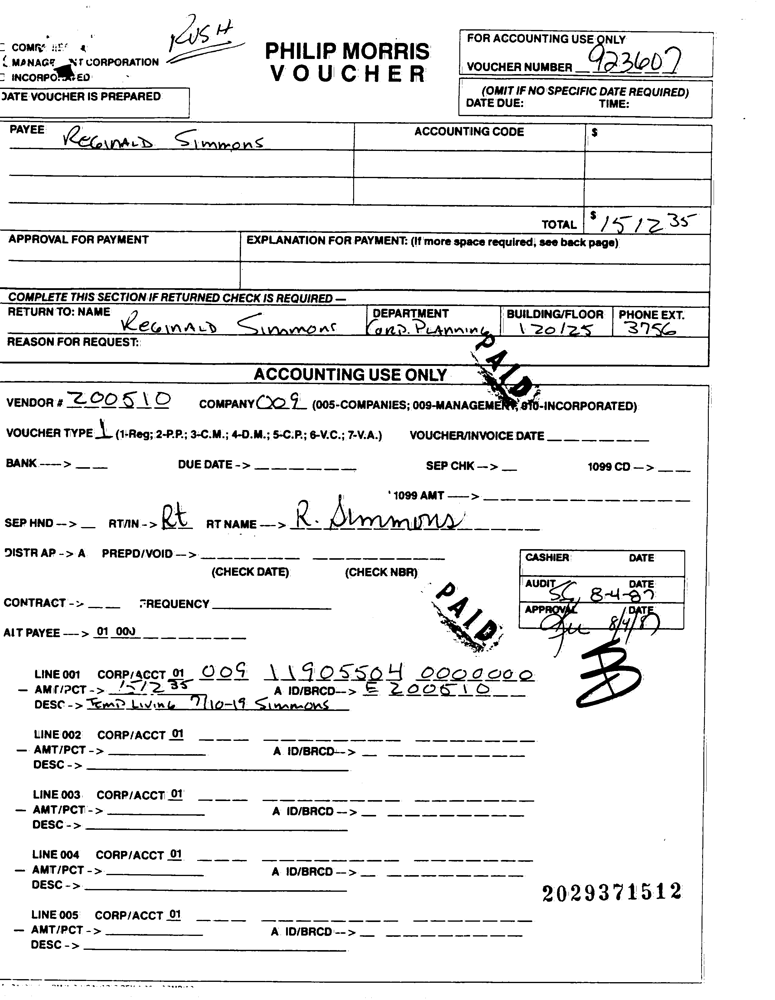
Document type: Invoice